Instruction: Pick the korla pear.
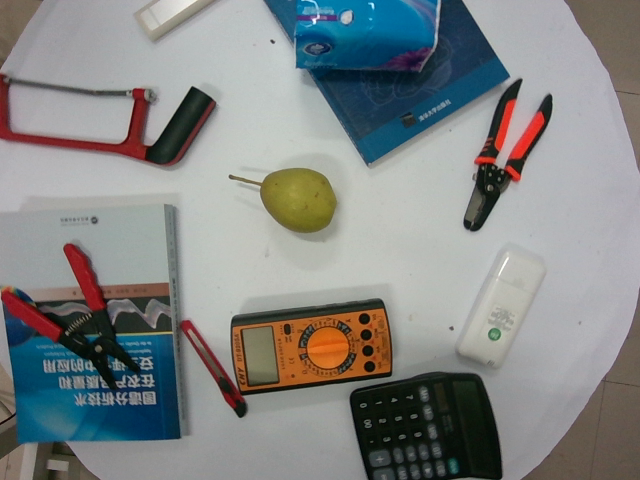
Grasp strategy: vertical